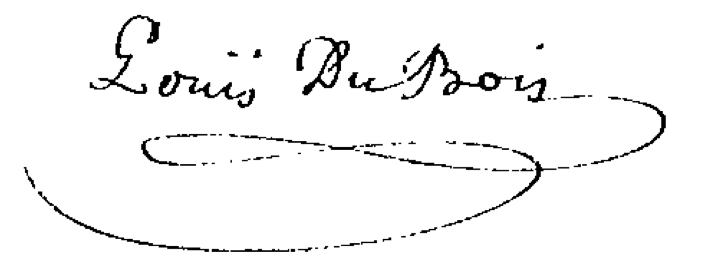
Signature of: louis du bois